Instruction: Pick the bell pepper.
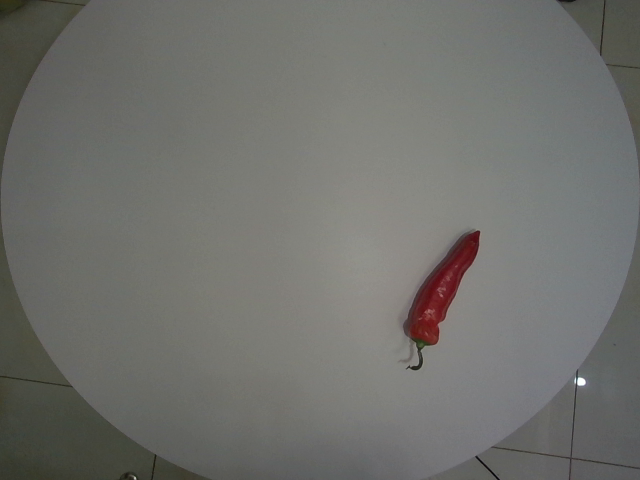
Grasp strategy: vertical